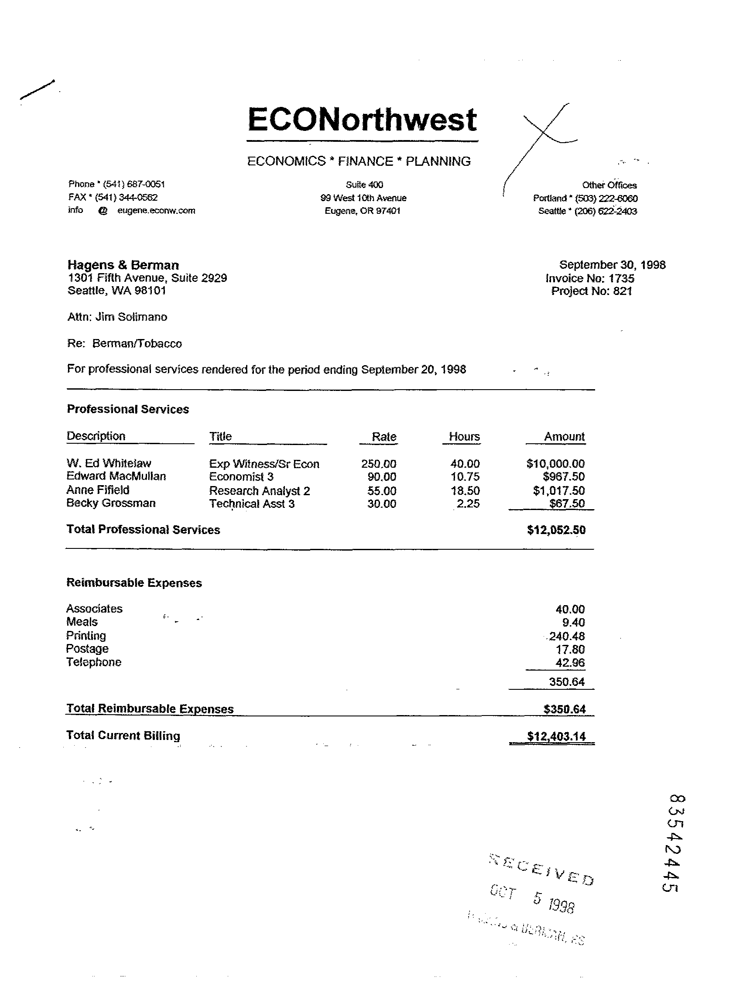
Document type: Invoice